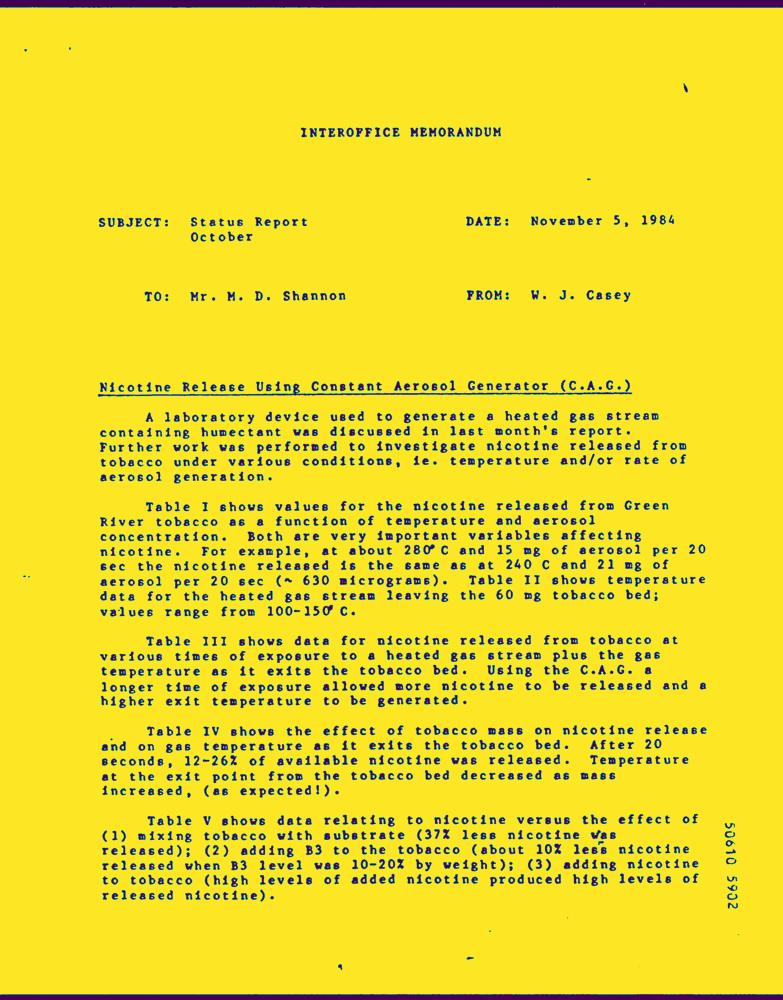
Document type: Letter-Doc